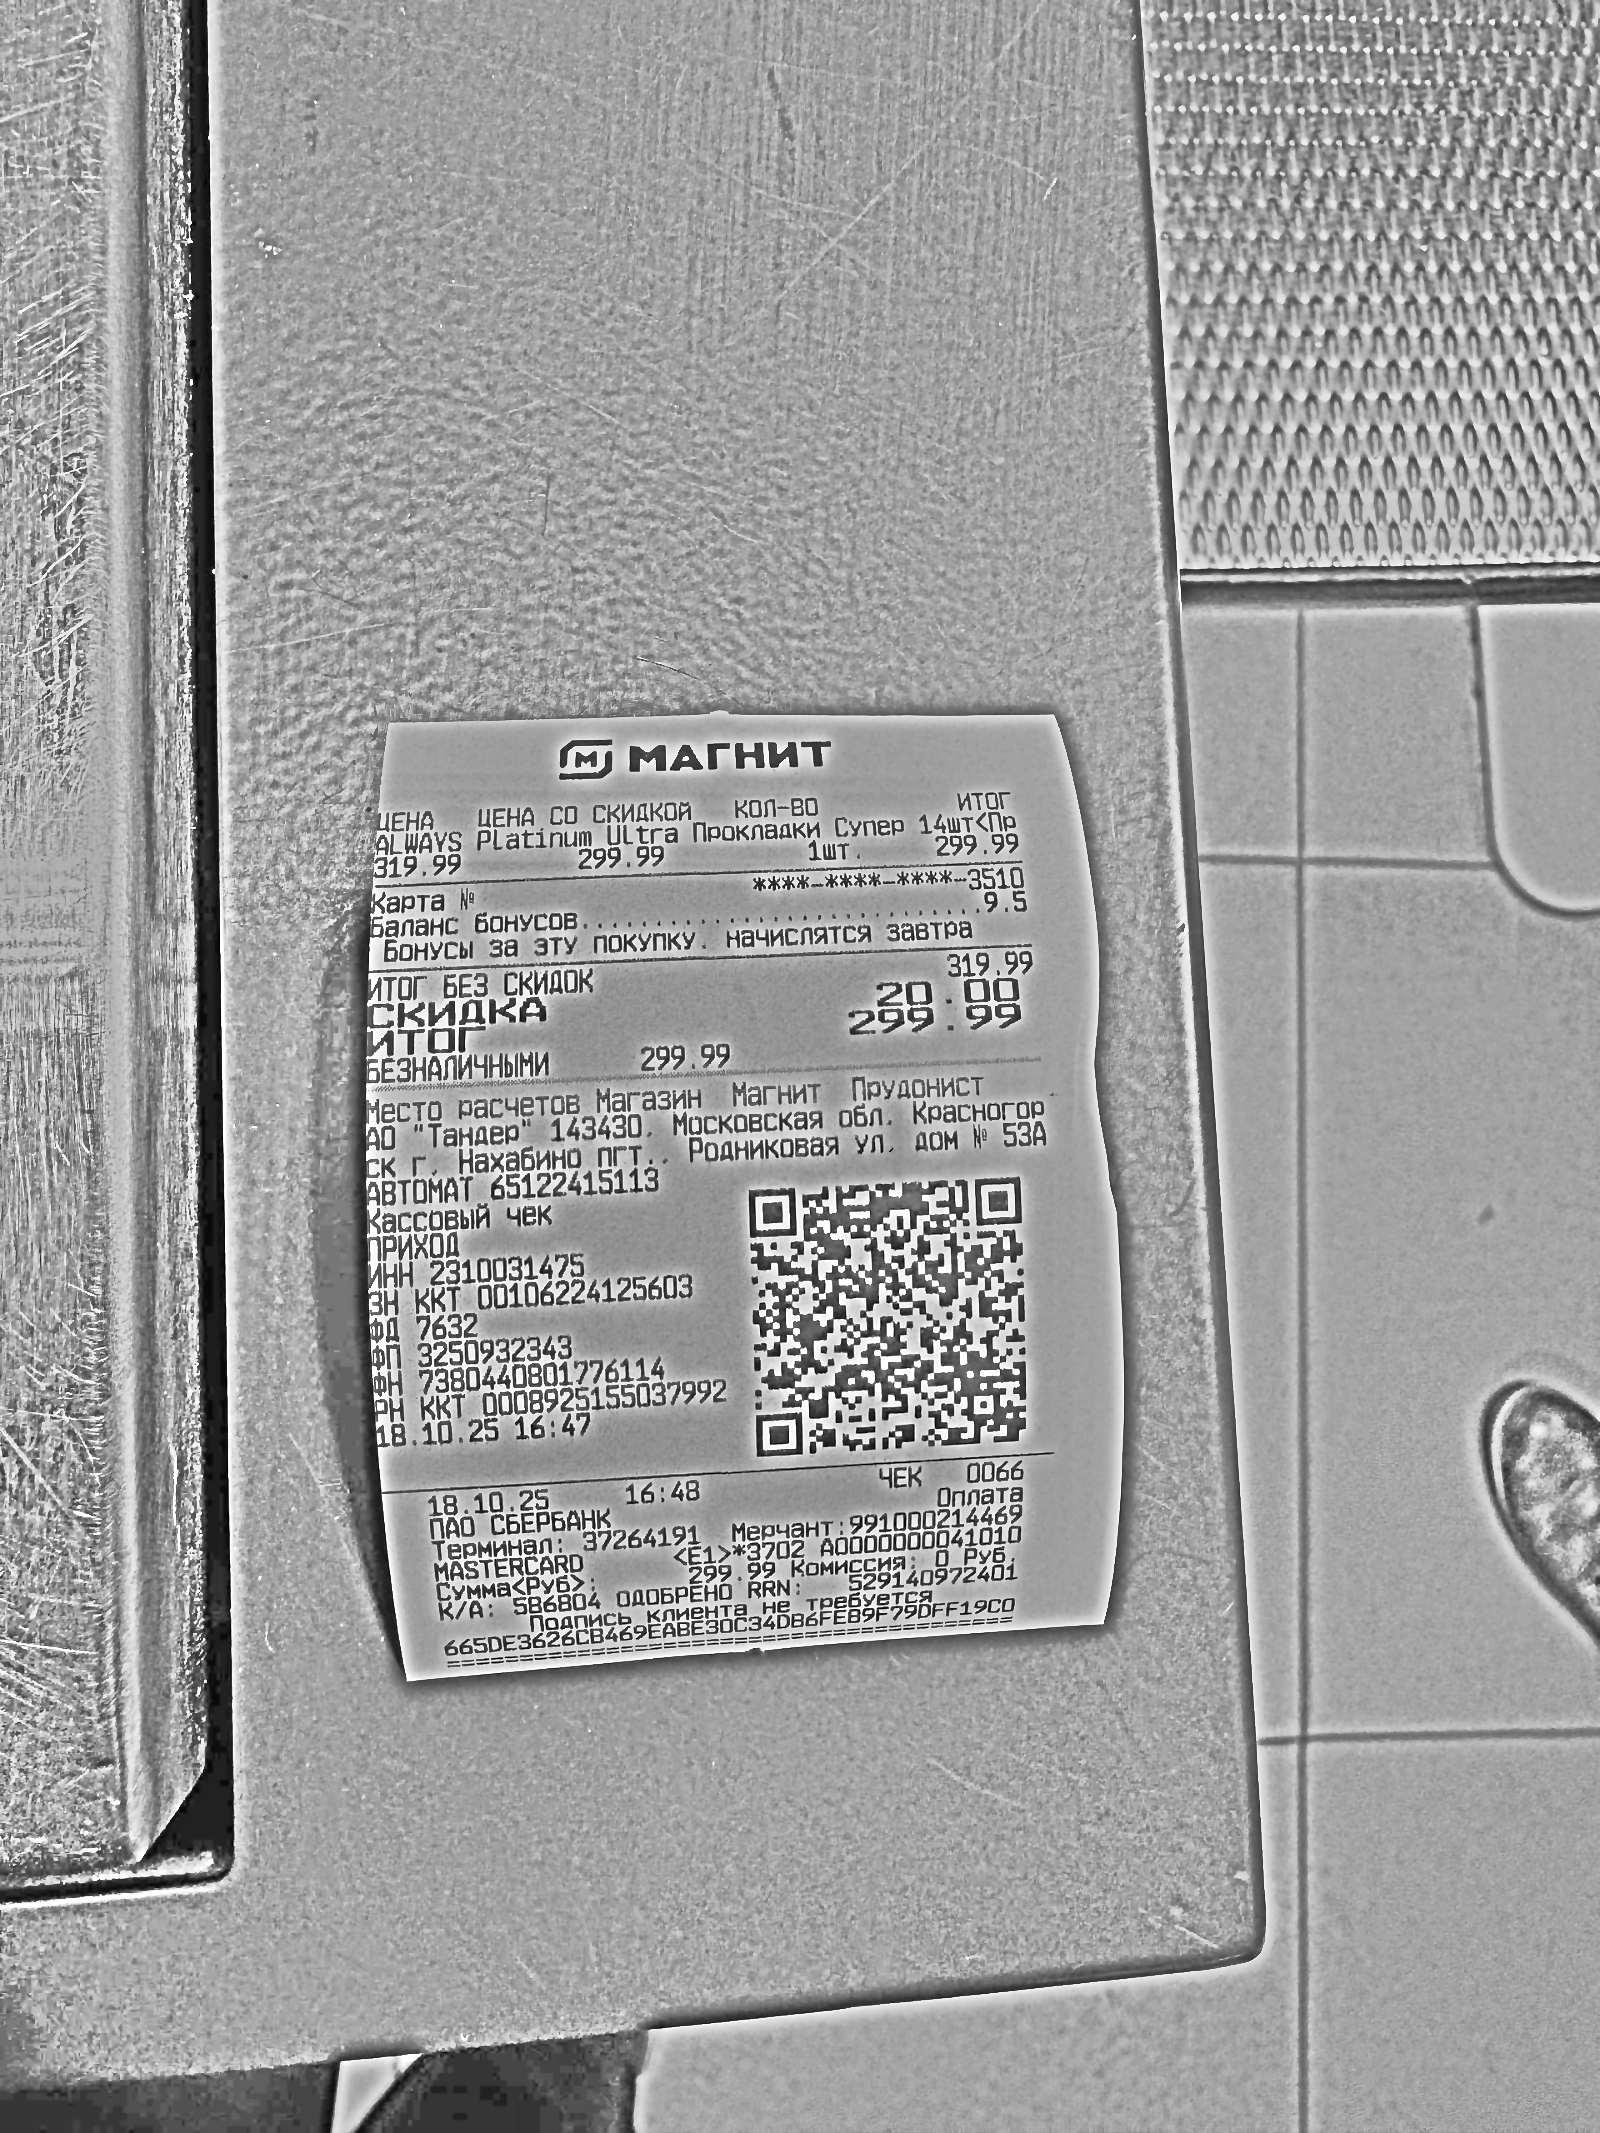
Продавец: АО "Тандер"
ИНН: 2310031475
Дата: 18.10.25
Товары: ALWAYS Platinum Ultra Прокладки Супер 14шт<Пр
Количество: 1
Цена: 299.99
Сумма: 299.99
Итого: 299.99